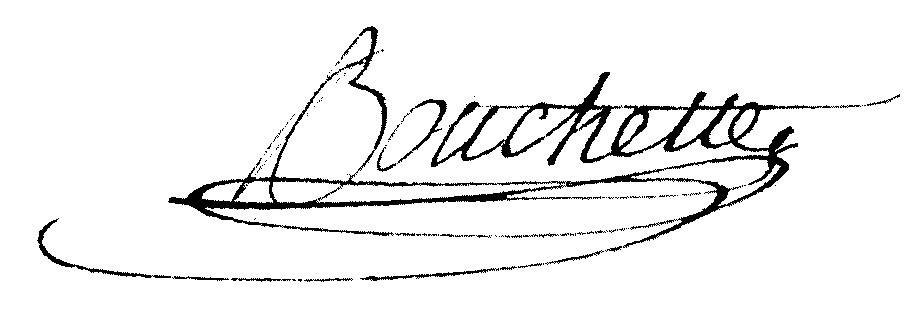
Signature of: françois joseph bouchette